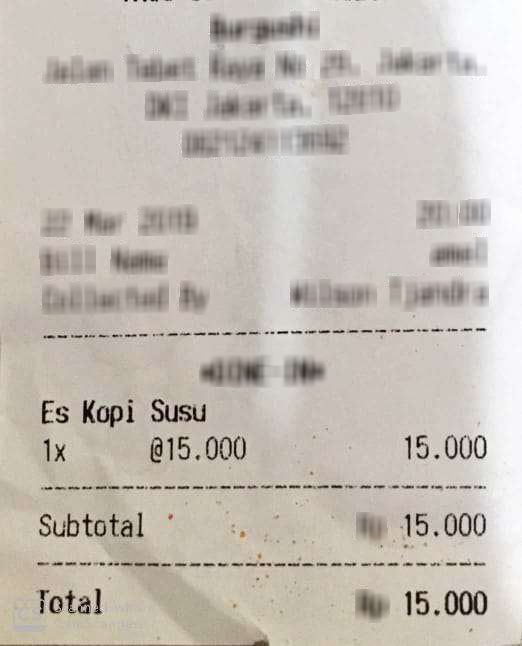
Number of items: 4
Subtotal: 15.000
Total: 15.000
OCR text regions:
text: Es
text: Kopi
text: Susu
text: 1x
text: @15.000
text: 15.000
text: Subtotal
text: 15.000
text: Total
text: 15.000